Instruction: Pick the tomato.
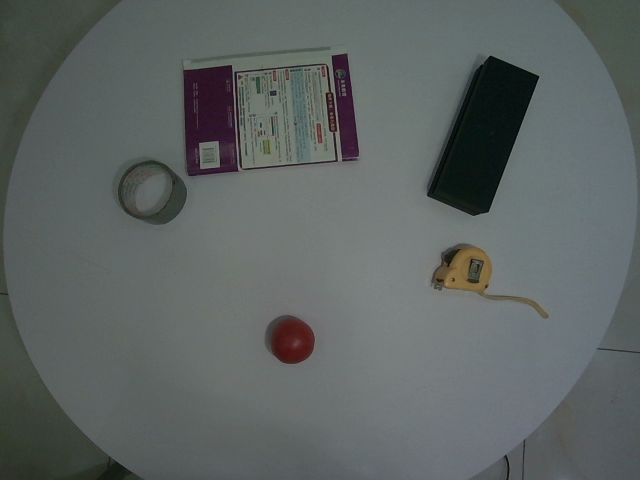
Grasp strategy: vertical